Question: How does the patient history play a role?
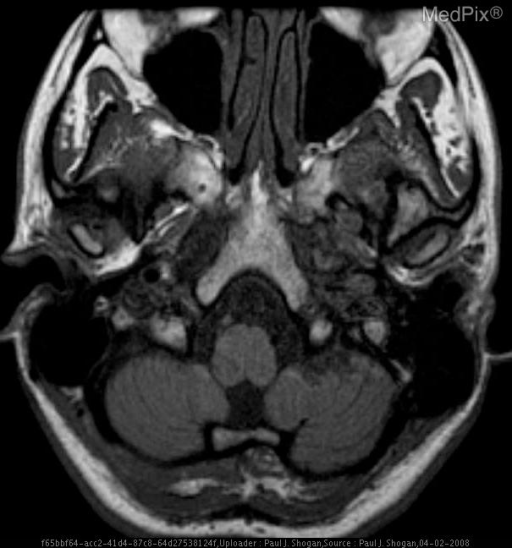
Answer: The patient's history of 28 y.o. woman, four months postpartum, with onset of neck pain, severe vertigo associated with severe vomiting, anesthesia of the right hemi-facial region and loss of sensation in the region of the left upper and lower extremities immediately following cervical chiropractic manipulation.  The patient was unsuccessfully treated for vertigo associated with Meniere’s disease. The patient underwent a second cervical chiropractic treatment 15 days later, and presented with recurrent severe vertigo and associated hemi-anesthesia and difficulty phonating.  Imaging was obtained one month following the initial chiropractic treatment is key in understanding the case.